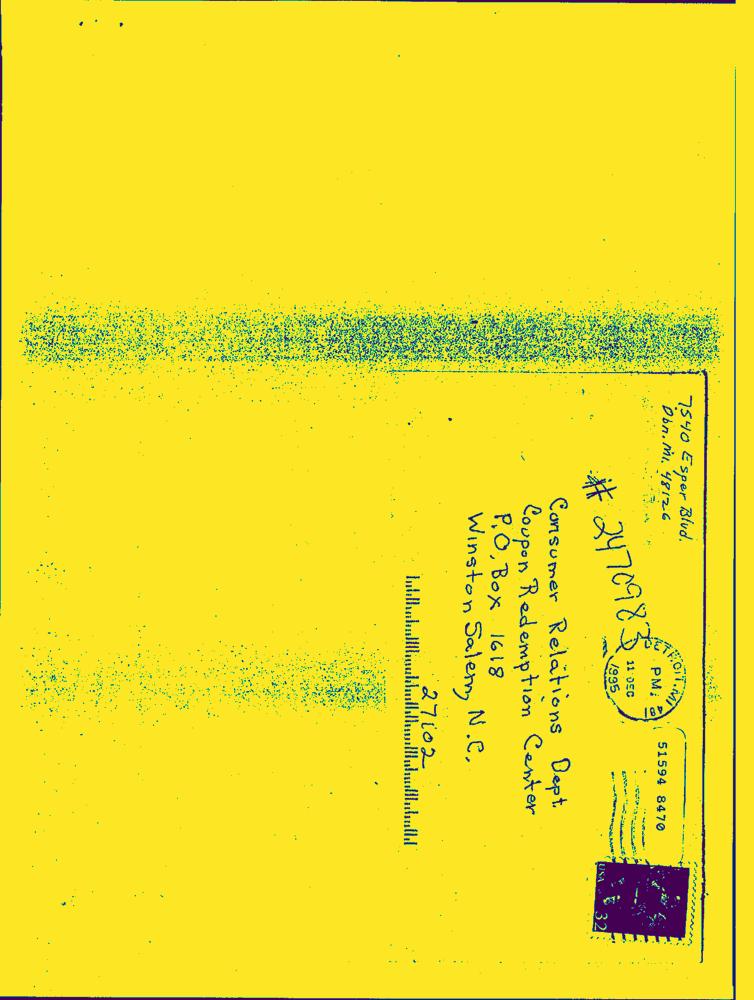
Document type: Hand-Written